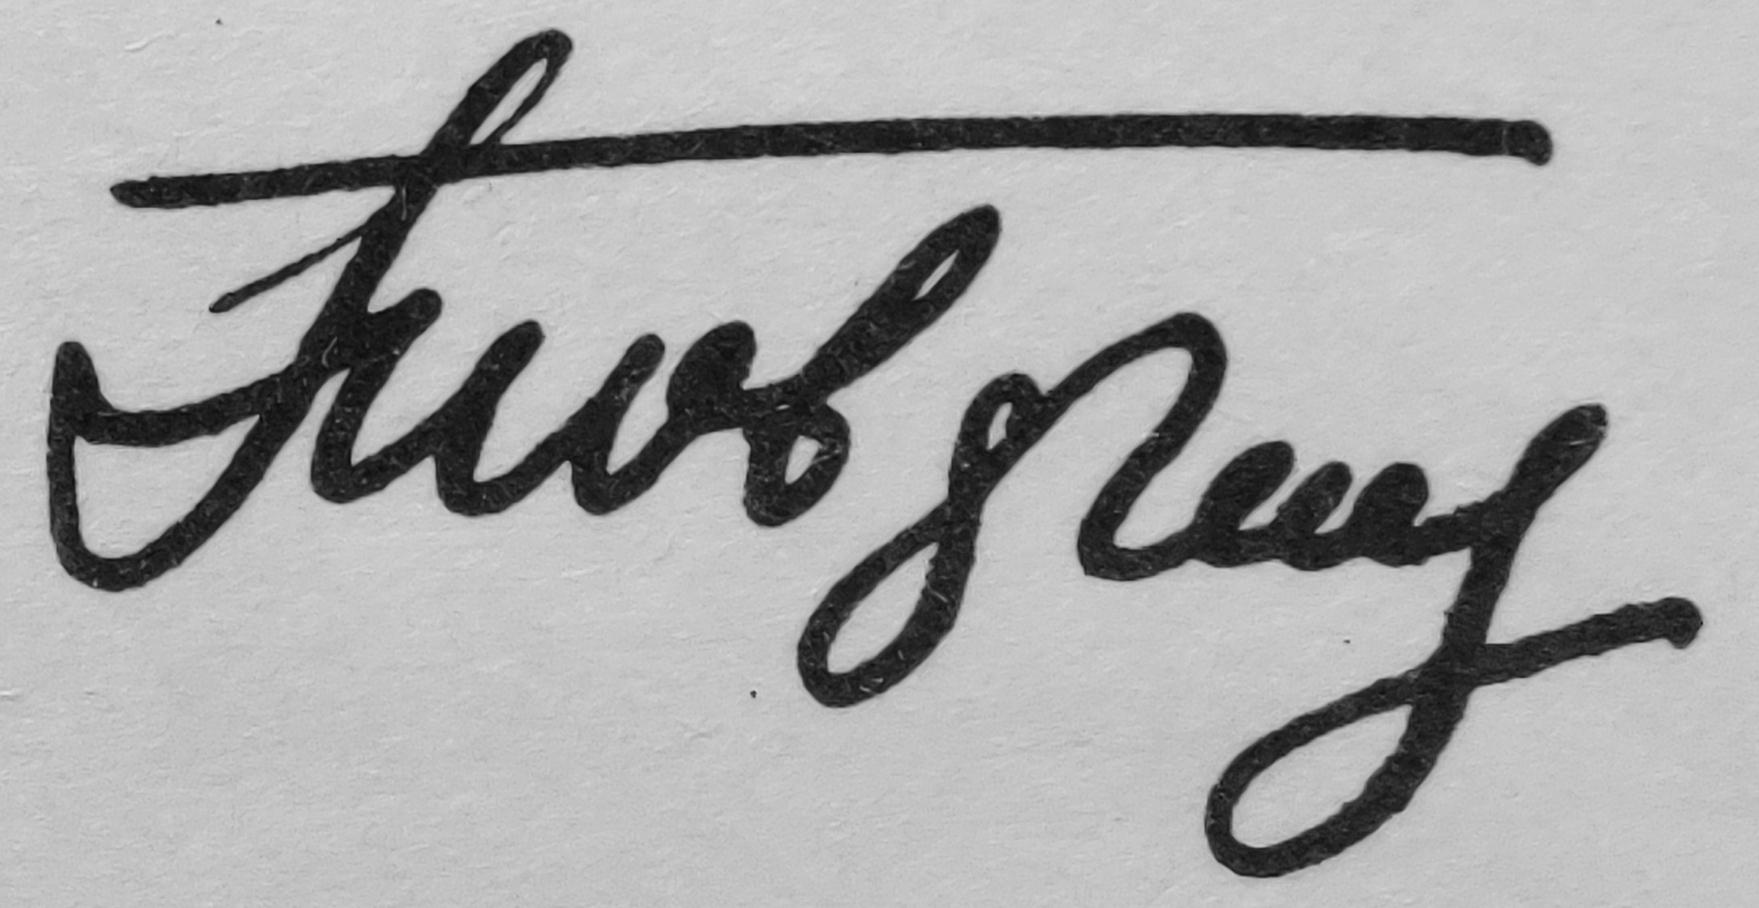
Signature of: georgy tovstonogov